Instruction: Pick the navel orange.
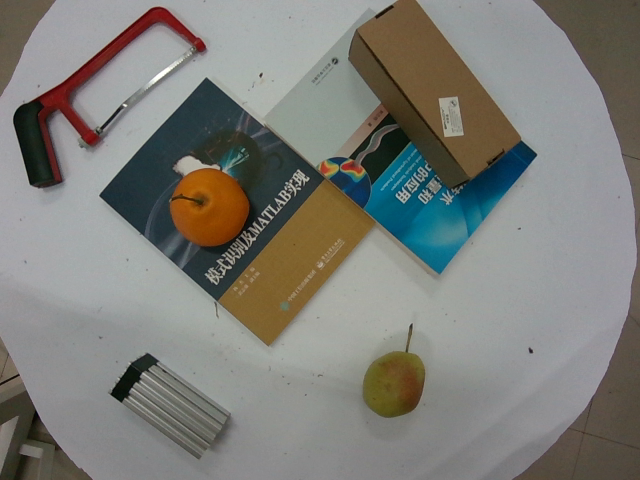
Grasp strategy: vertical